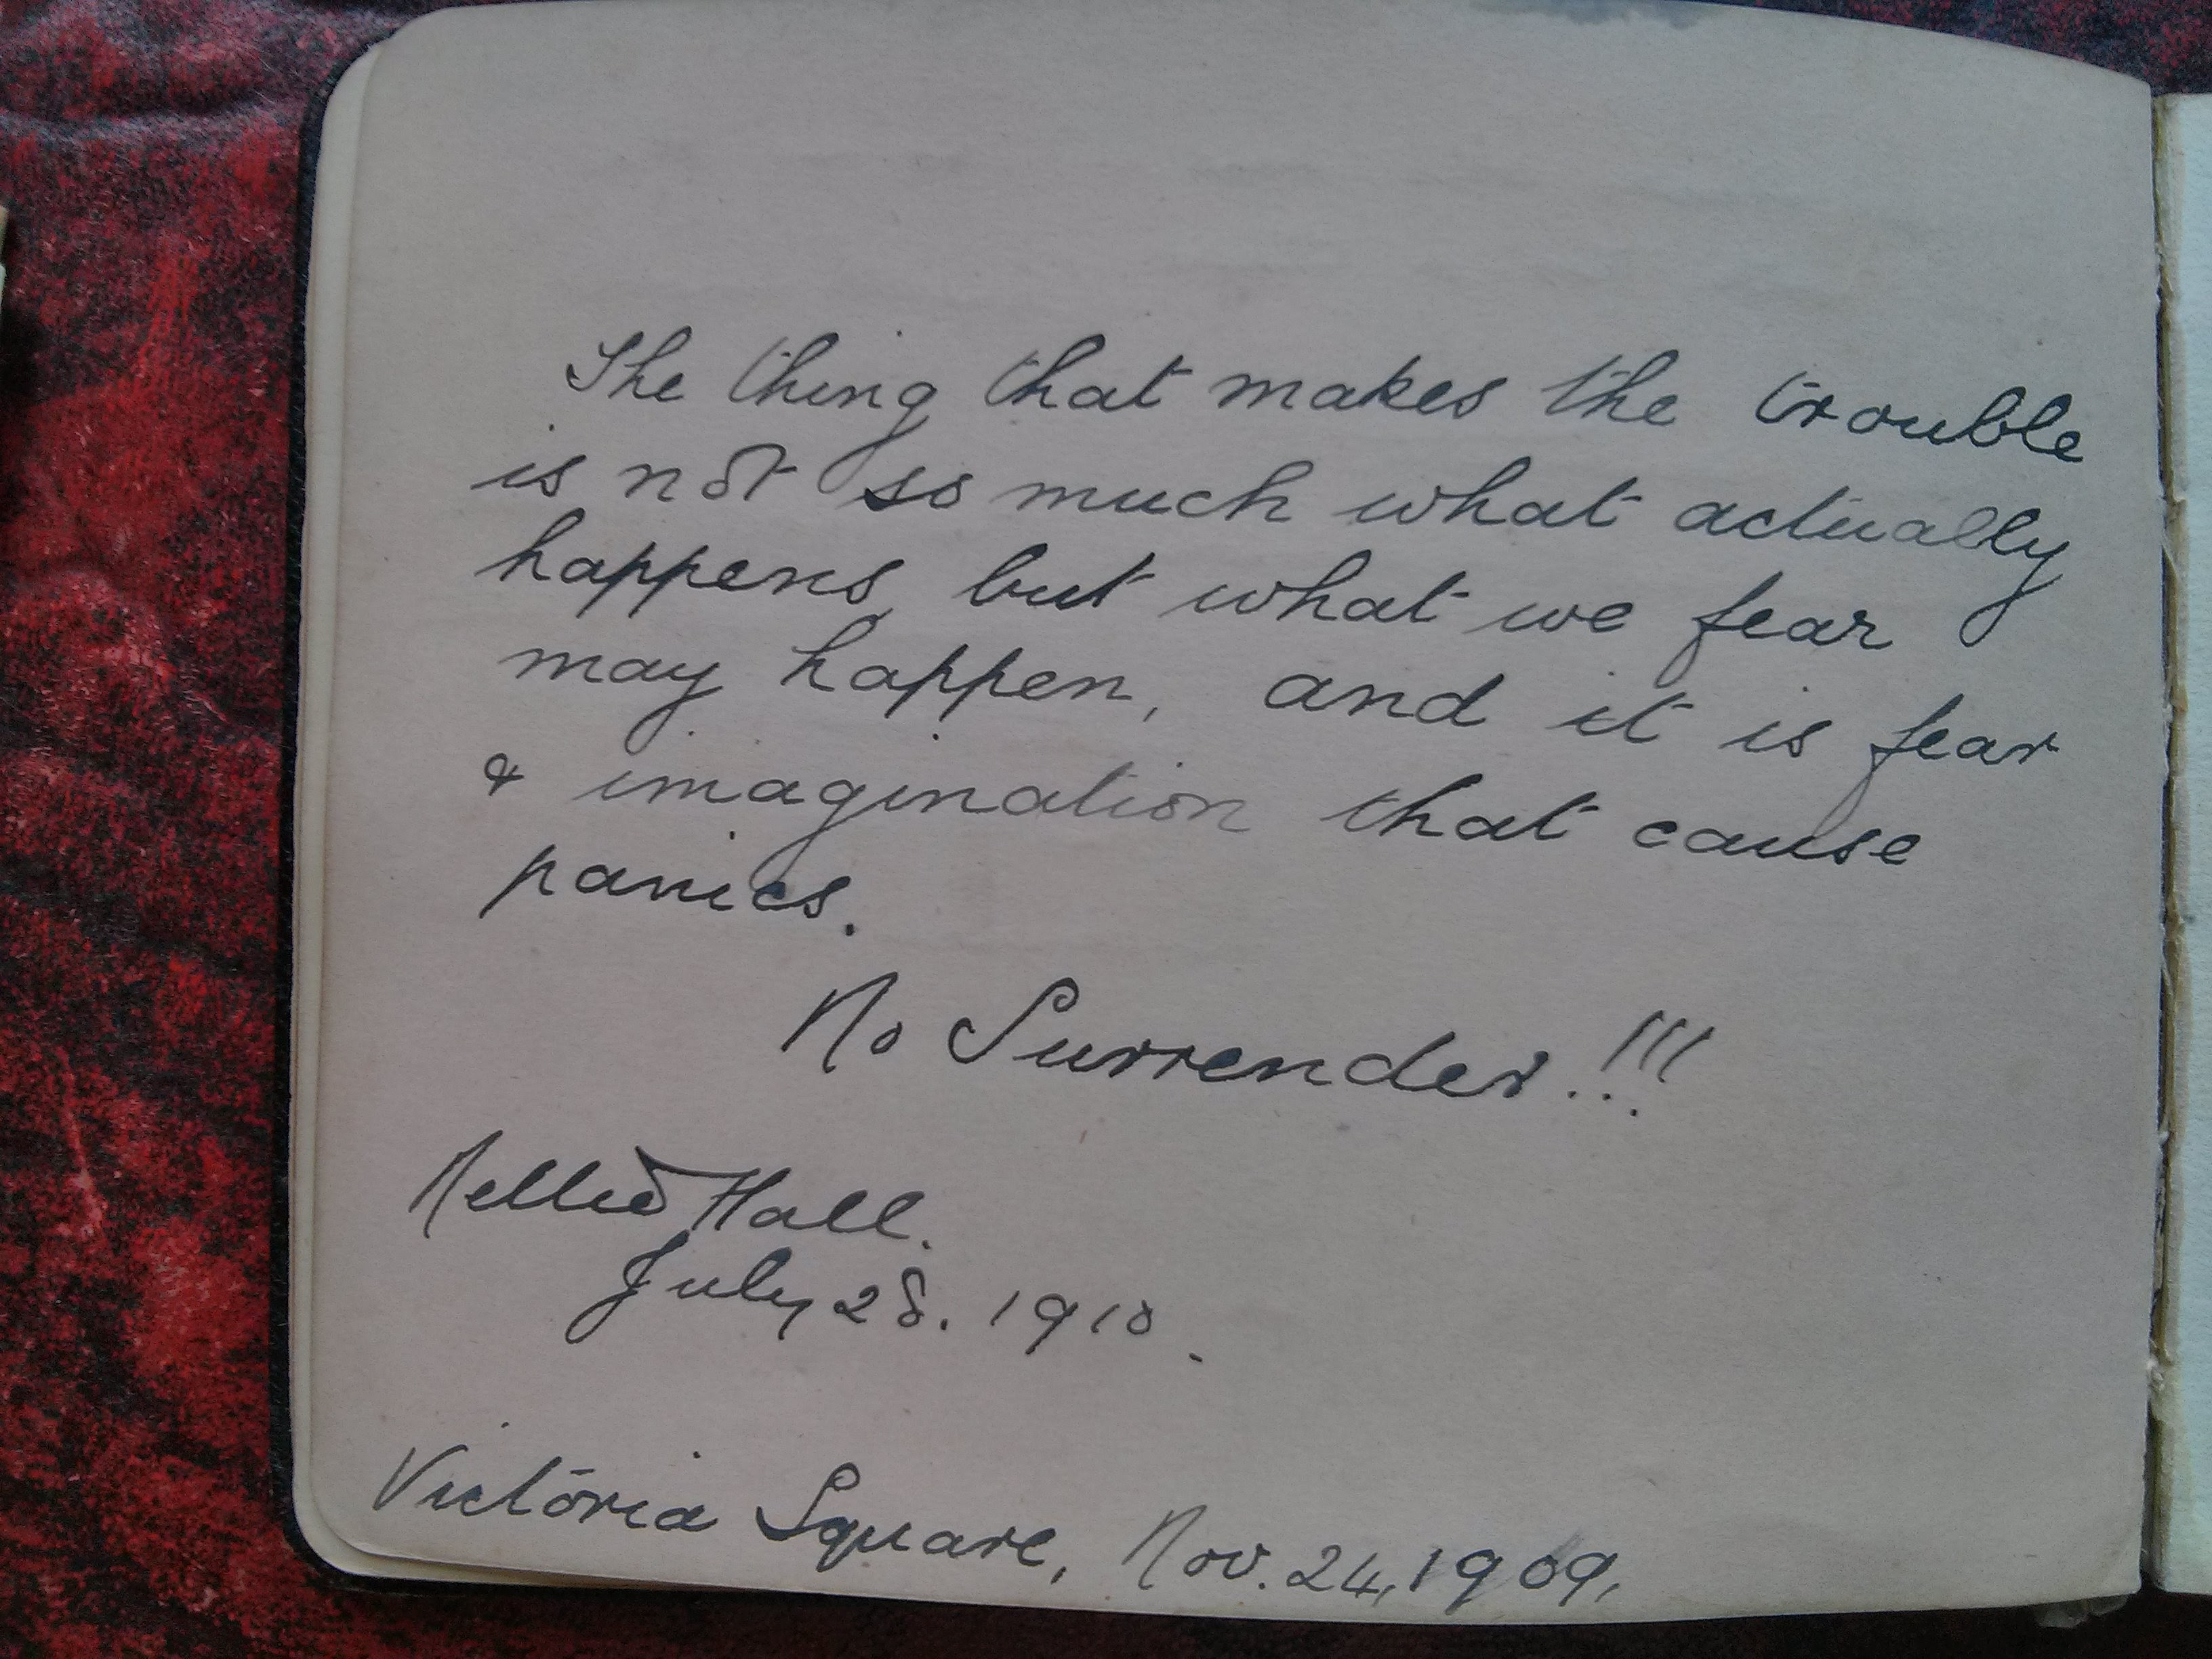
Signature of: nellie hall